Question: What is the suspected problem?
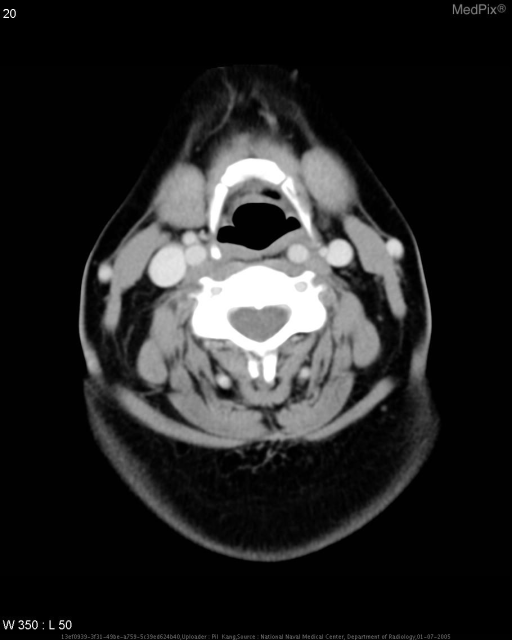
Answer: The findings suggest Axial CT image of the neck demonstrates medial deviation of the left internal carotid artery.  Note that the left internal carotid artery is just below the pharyngeal mucosa in the retropharyngeal fat.

Curved reconstruction of the axial images delineates the medially deviated course of the left internal carotid artery.

Incidentally, the patient had no lymphadenopathy pathologic by size criteria throughout her neck, chest, abdomen, and pelvis study.. Axial CT image of the neck demonstrates medially deviated left internal carotid artery.  Note that the left internal carotid artery is just below the pharyngeal mucosa in the retropharyngeal fat.

Incidentally, the patient had no lymphadenopathy pathologic by size criteria throughout her neck, chest, abdomen, and pelvis study.. The patient might have a history of Patient c/o night sweats and fevers..